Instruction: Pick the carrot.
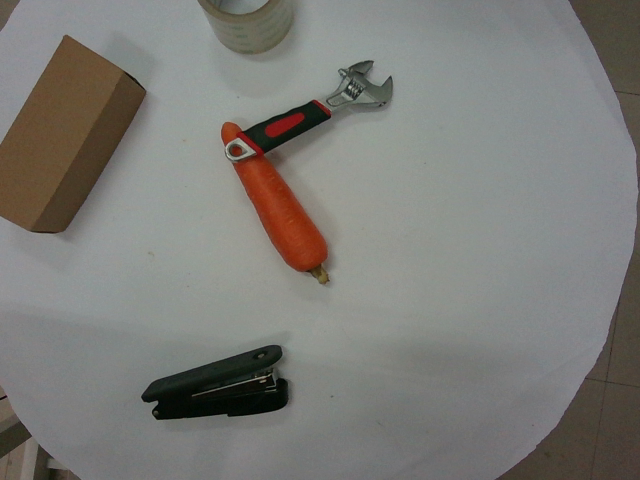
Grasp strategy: vertical